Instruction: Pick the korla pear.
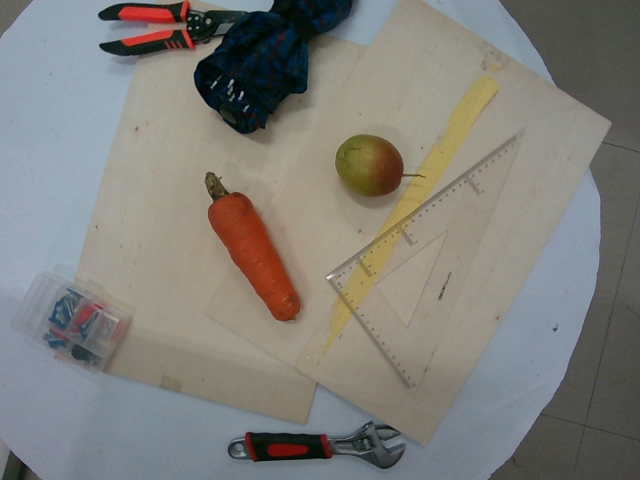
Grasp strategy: vertical